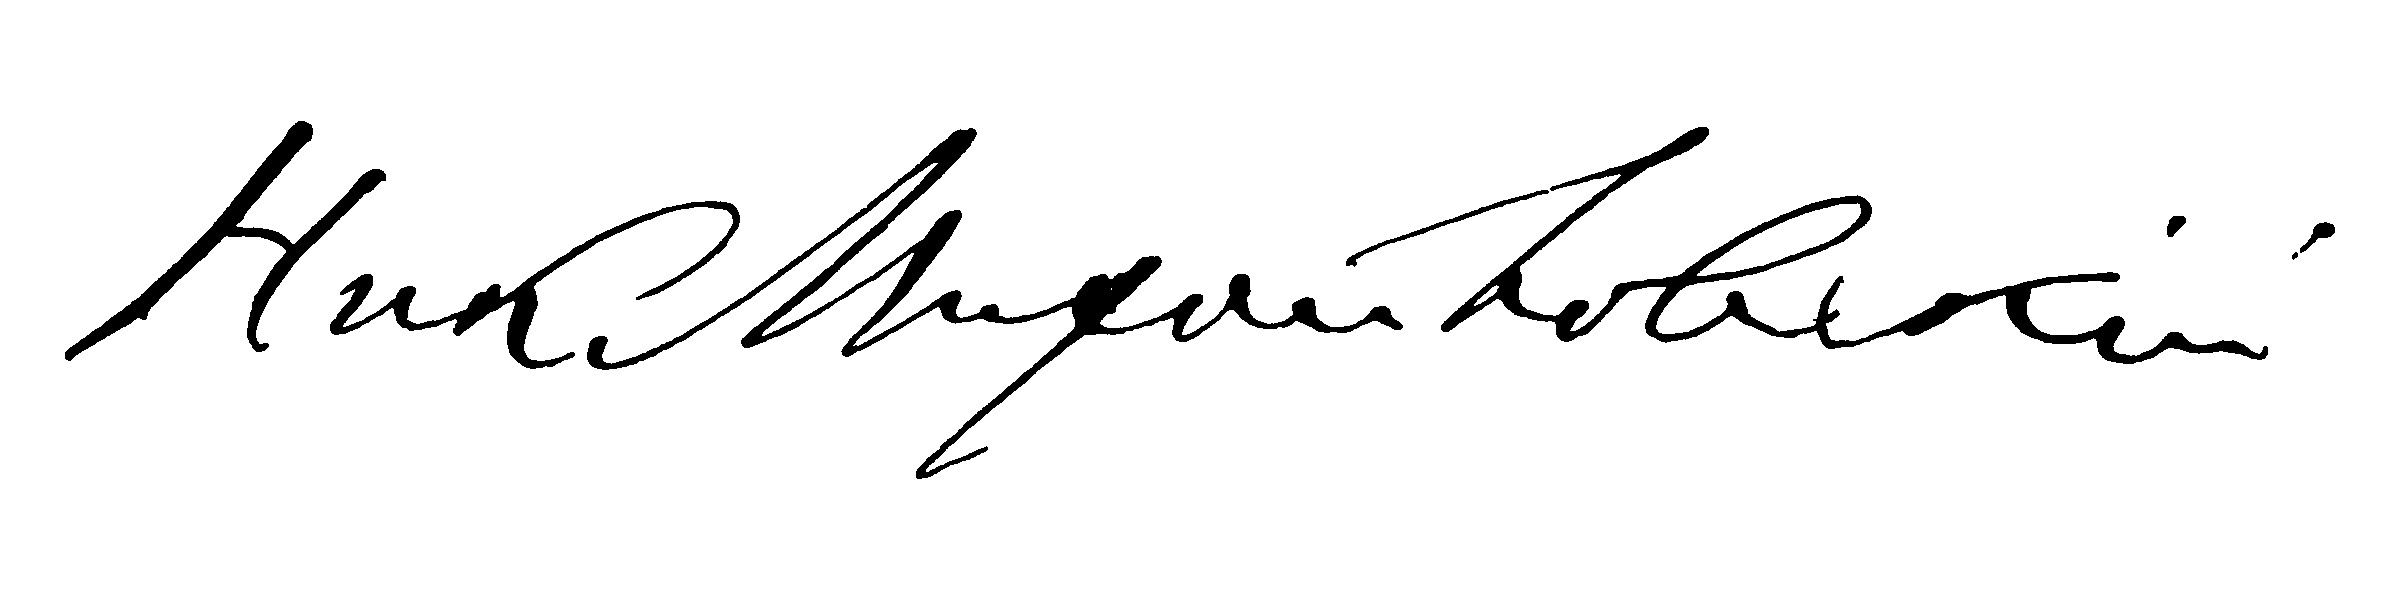
Signature of: nikolay mikhaylovsky